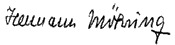
Signature of: hermann möhring